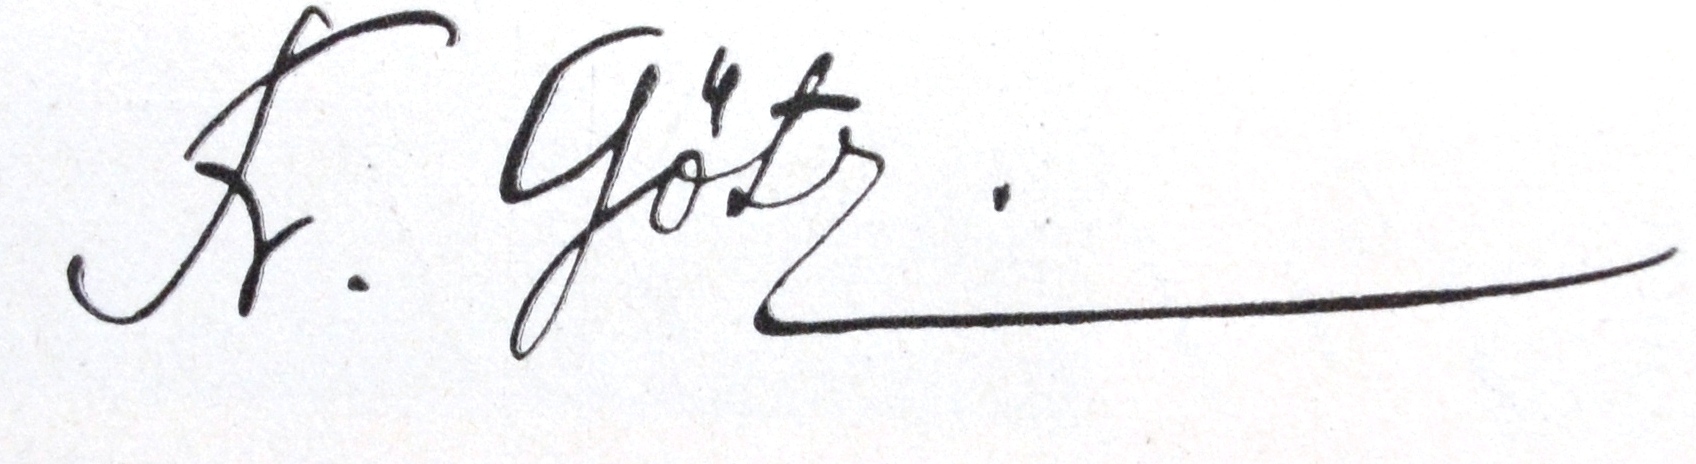
Signature of: františek götz